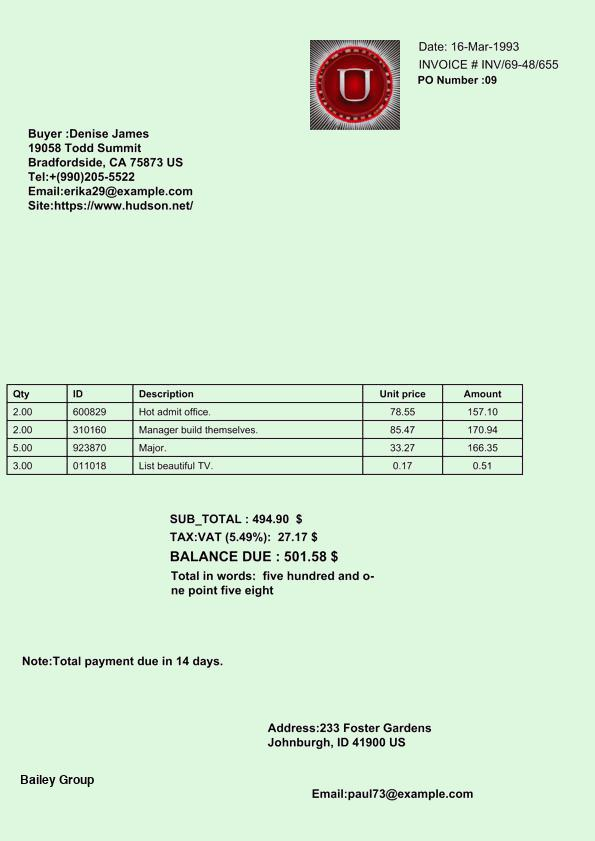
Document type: Invoice